Question: What was observed in the imaging?
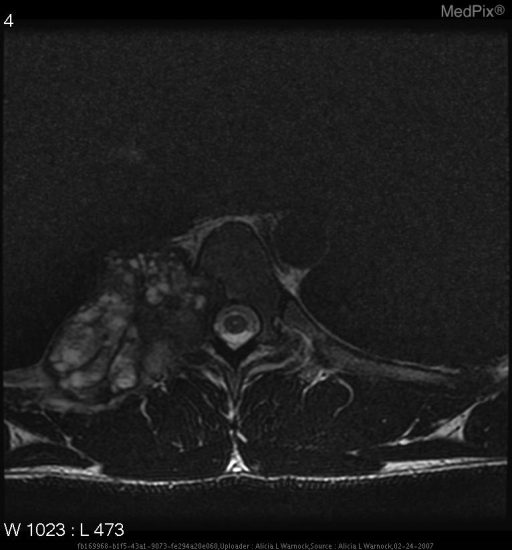
Answer: The imaging shows •  right paraspinal chest wall mass
•  measures 6.9x4.7x4.6 cm
•  located at levels T8 - T10
•  mass erodes into T9 & T10 vertebral bodies, T9 pedicle, rib 9
•  does not appear to disrupt thecal sac, though neural foramina is eroded
•  mild enhancement with gadolinium on T1 MR
•  sclerotic margins present in surrounding eroded structures
•  multiple fluid-fluid levels on T2
•  no pathologic lymphadenopathy
•  no other abnormal findings are noted Large, lobulated mass located in right paraspinal region, precisely at the costovertebral junction of T9 that appears to have epicenter at the ninth rib.  Mass extends into the neural foramen and abuts the thecal sac.  Mass measures 6.9x4.7x4.6 cm.  T2 signaling shows multiple areas of high intensity which correspond to the low signal areas on T1.  These areas are represent fluid-fluid levels within a portion of the mass..